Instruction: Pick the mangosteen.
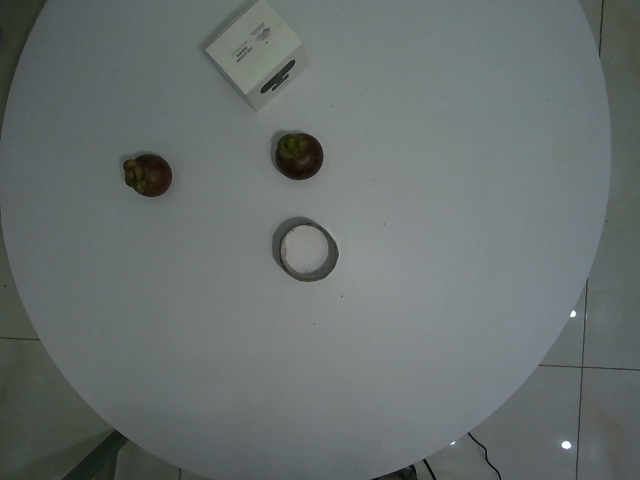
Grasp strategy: vertical